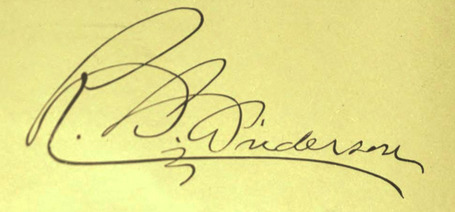
Signature of: rasmus bjørn anderson